Question: What is the suspected problem?
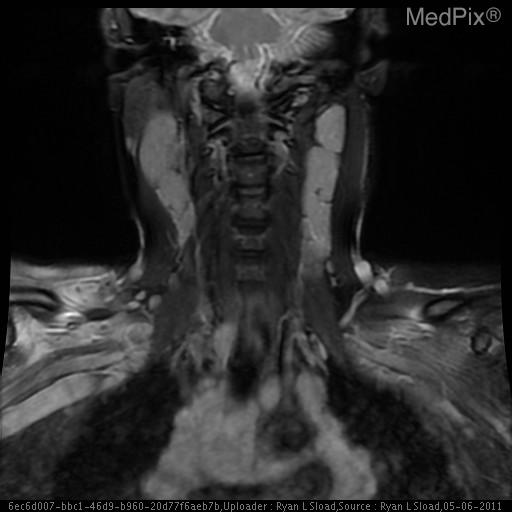
Answer: The findings suggest Significant bilateral neck adenopathy. Confluent left parotid and periparotid nodal mass with largest single node measuring 2.7cm x 1.9cm.  Numerous other left level II and III nodes with largest measuring 3.6cm x 2.1cm.  Mediastinal and bihilar adenopathy.. Coronal view showing multiple enlarged lymph nodes in the submandibular and lateral neck area.. The patient might have a history of 32 year old woman with a 2 year history of slowly growing lump on neck along and progressive shortness of breath.  No history of fevers, weight loss or recent illness.  Patient had recently undergone dental procedure around time the lump was first noted..